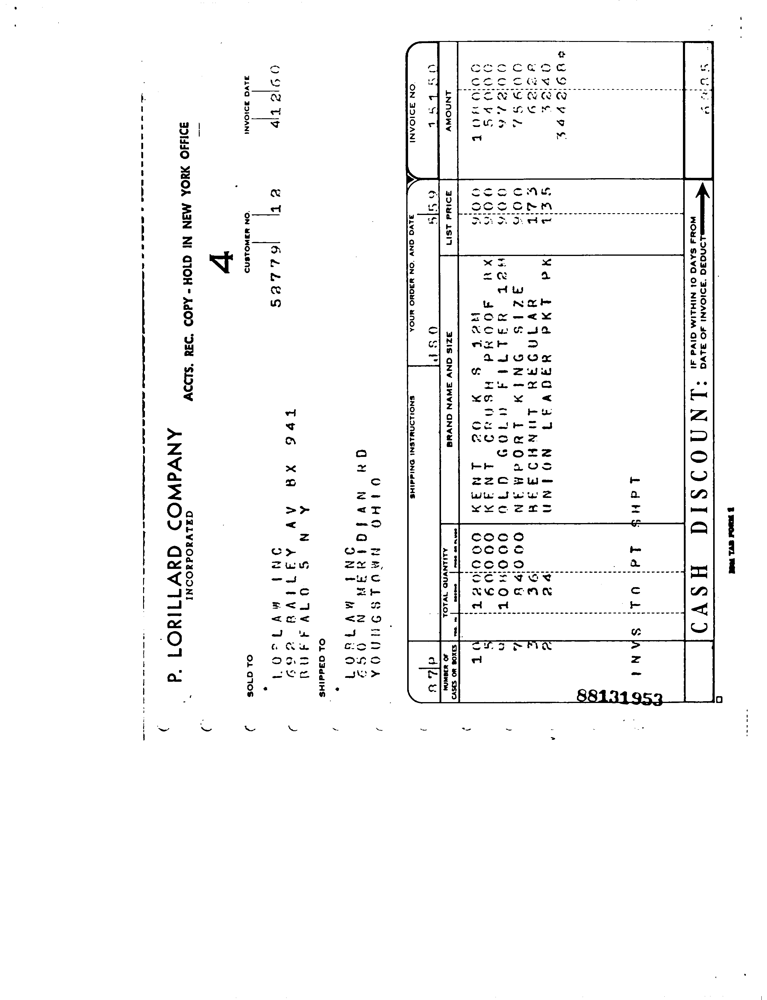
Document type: Invoice